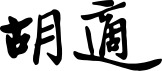
Signature of: hu shih